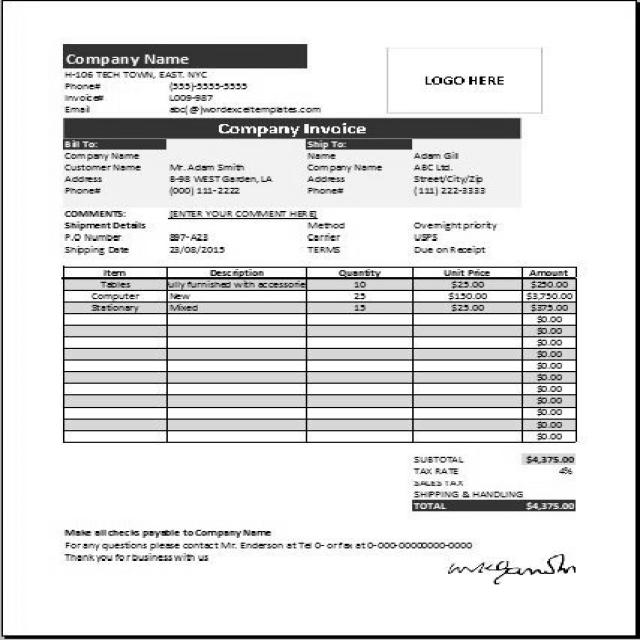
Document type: Invoice